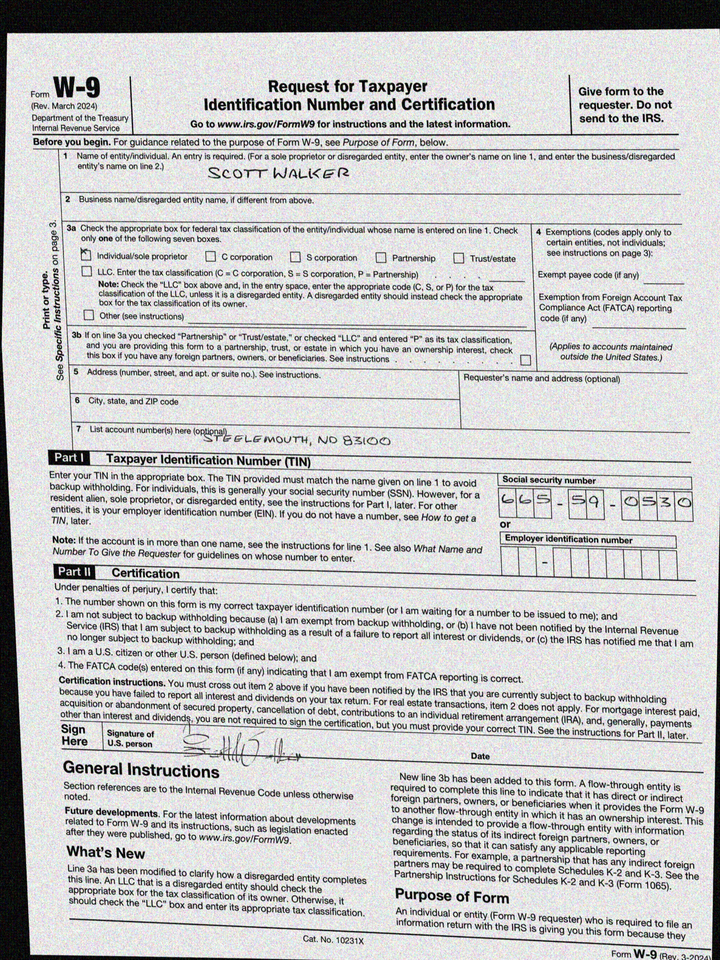
adr2: Steelemouth, ND 83100
cbx: yes
ssn: 665590530
enm: Scott Walker